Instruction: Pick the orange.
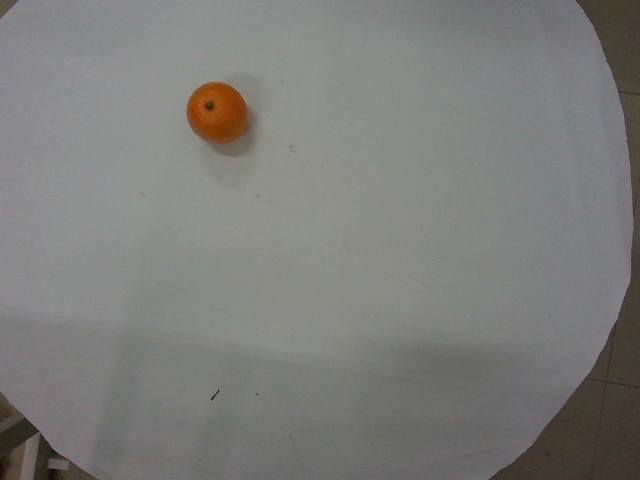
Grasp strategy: vertical